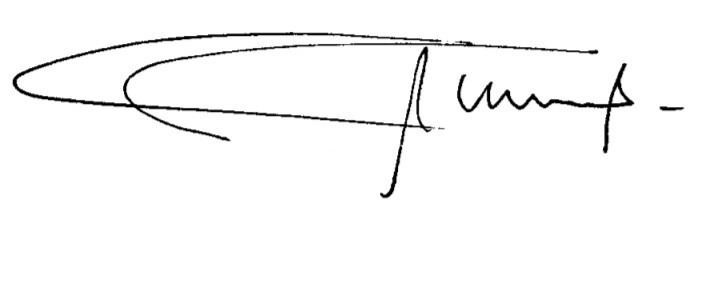
Signature of: leonard krasulski